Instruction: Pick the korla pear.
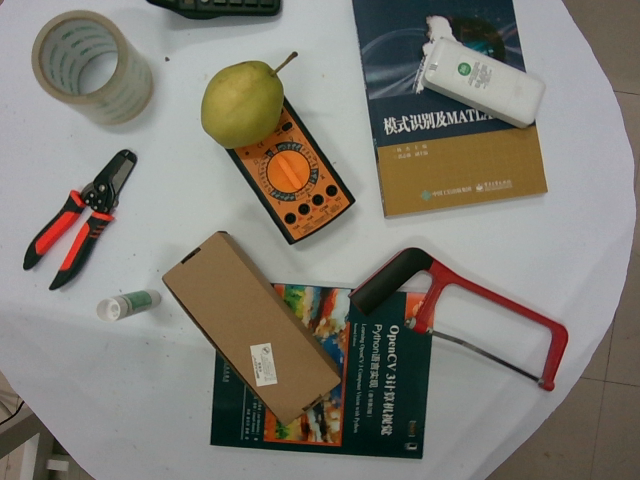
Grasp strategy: vertical